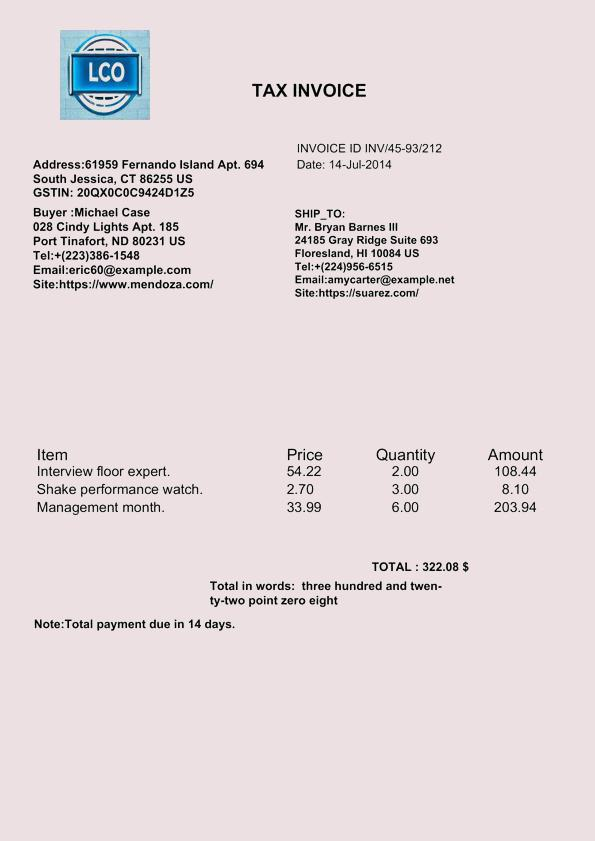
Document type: Invoice